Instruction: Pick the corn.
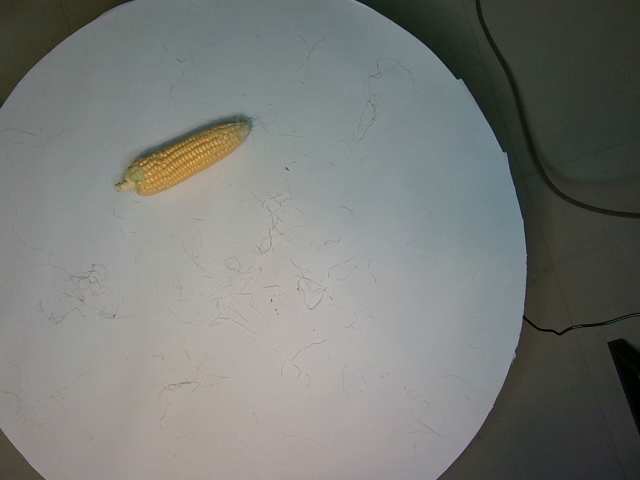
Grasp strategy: vertical